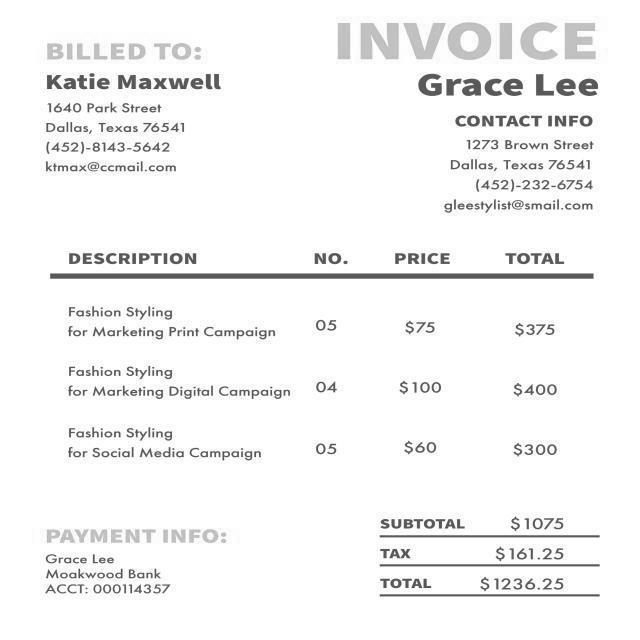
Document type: Invoice